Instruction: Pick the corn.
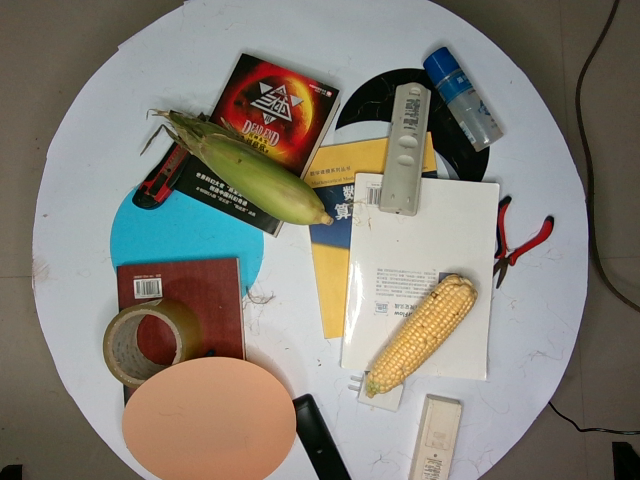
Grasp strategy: vertical